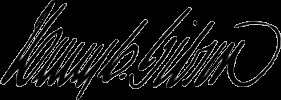
Signature of: henry c gibson